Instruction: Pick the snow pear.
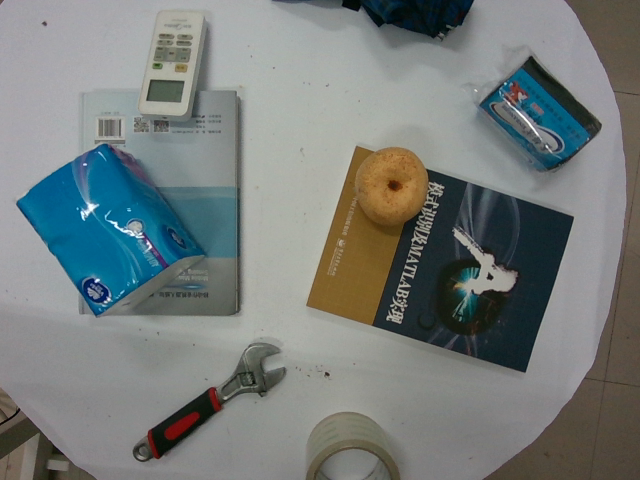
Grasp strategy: vertical